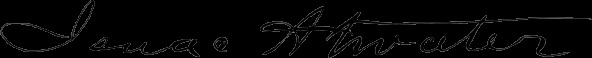
Signature of: isaac atwater